Question: What is the suspected problem?
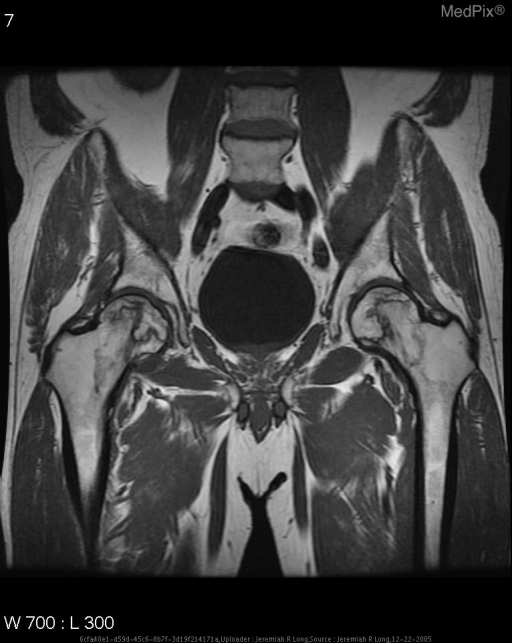
Answer: The findings suggest Frontal radiograph of the pelvis demonstrates central sclerosis of the femoral heads and subtle serpiginous subchondral lucencies.
MR images demonstrate low T1 and high T2 signal in a linear subchondral pattern.. Coronal T1 MR image demonstrates low signal in a linear subchondral pattern along both femoral heads.. The patient might have a history of History of progressive bilateral hip pain..